Question: How is the property described in the document?
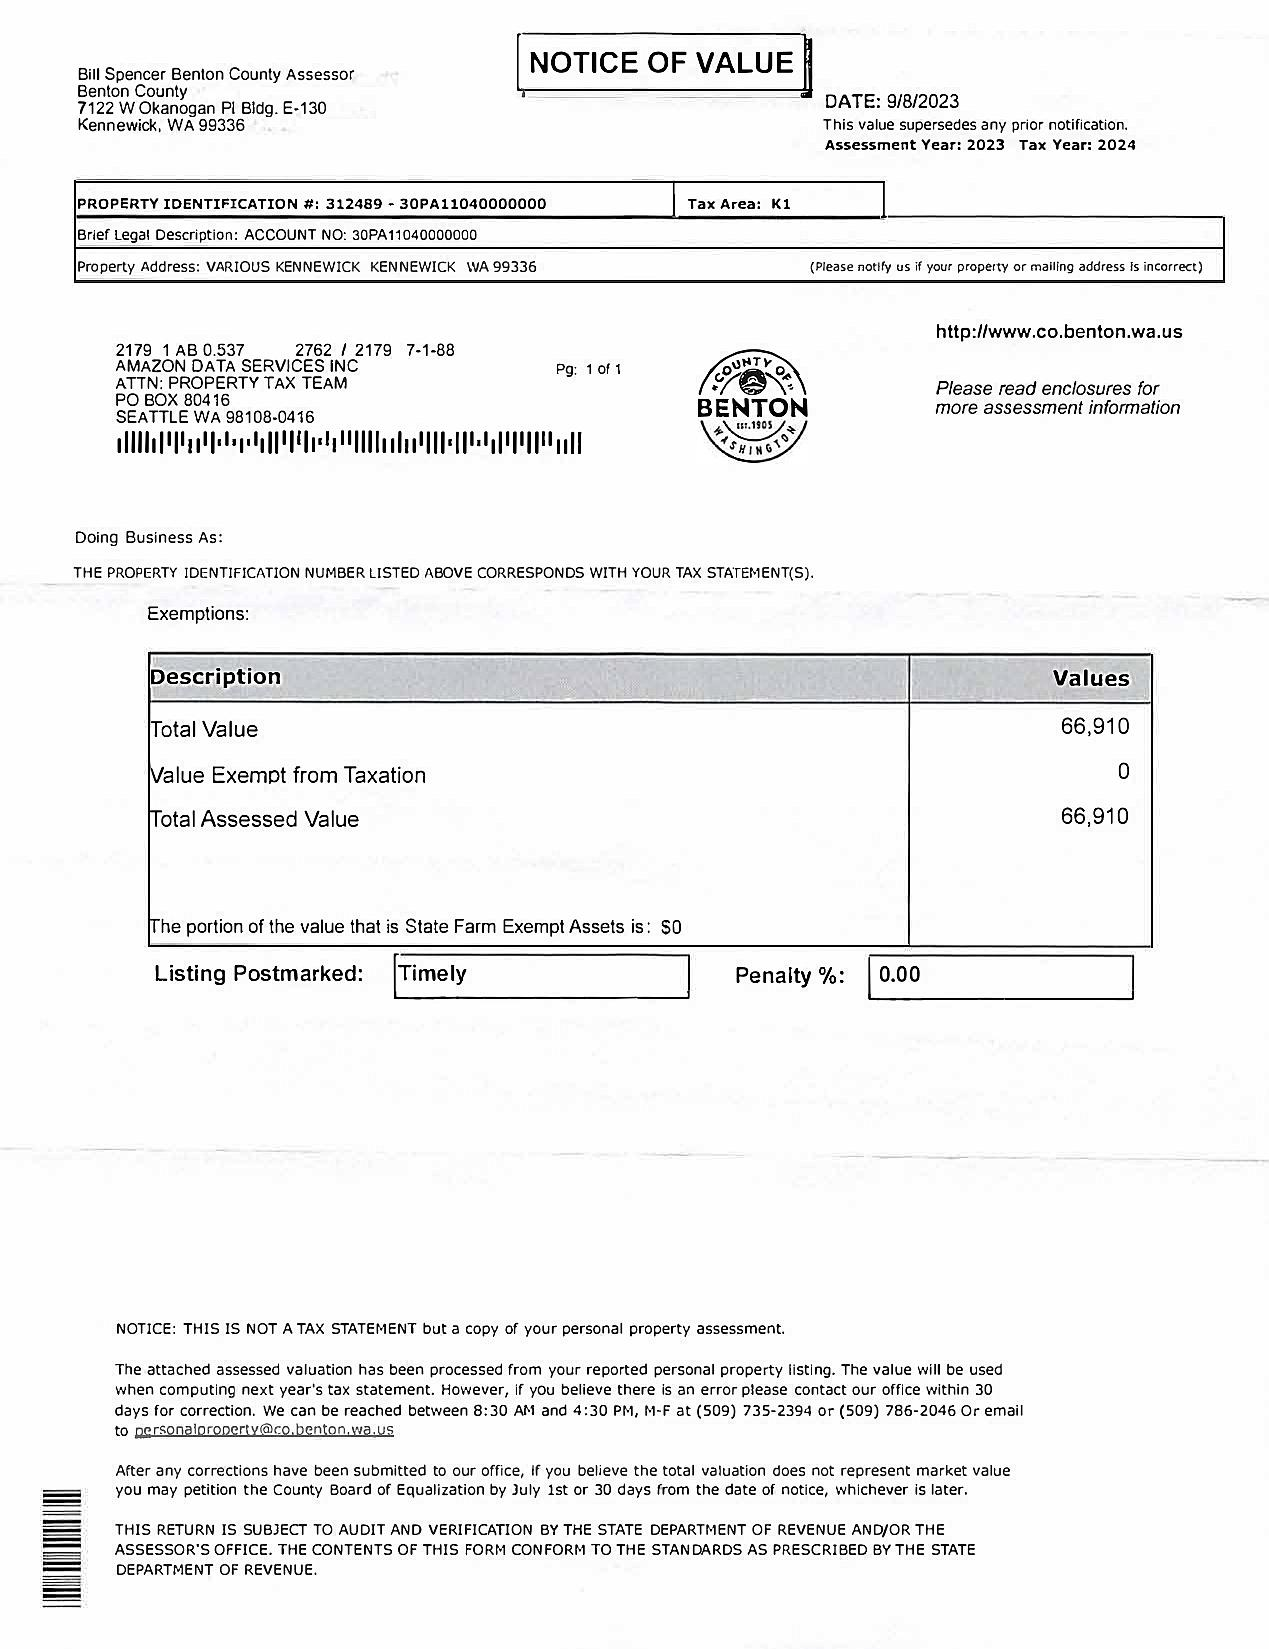
Answer: "ACCOUNT NO. 30PA11040000000"